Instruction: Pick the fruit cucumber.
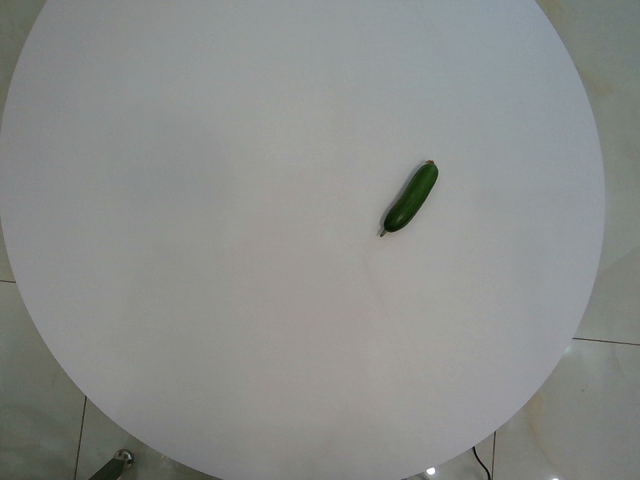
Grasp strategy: vertical